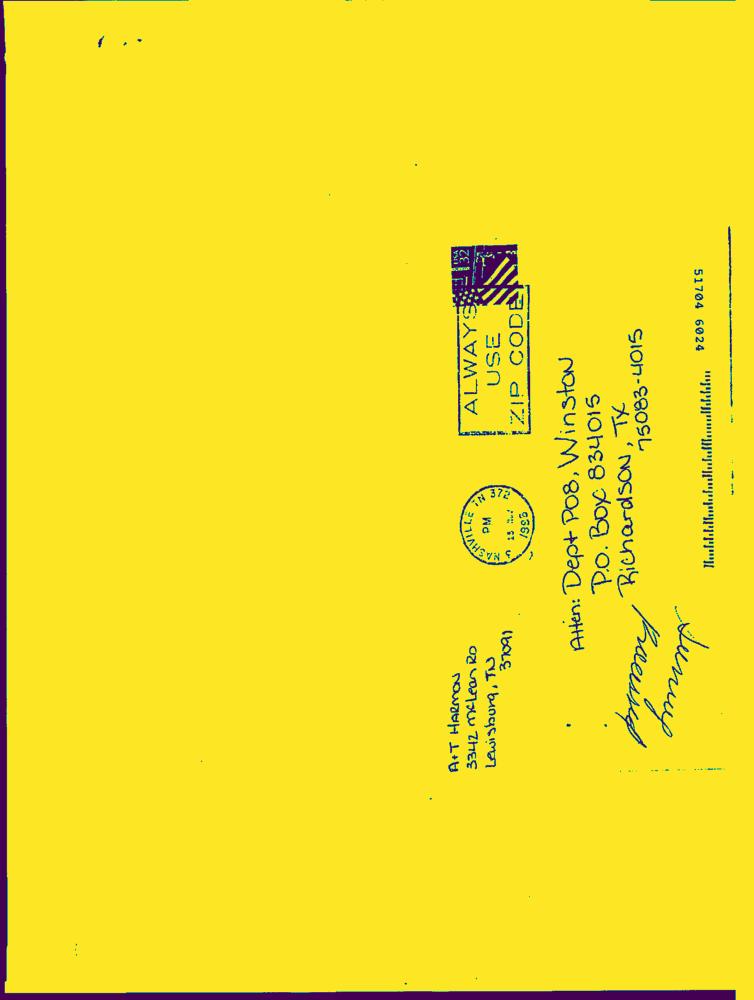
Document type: Hand-Written